Question: Explain the disease:
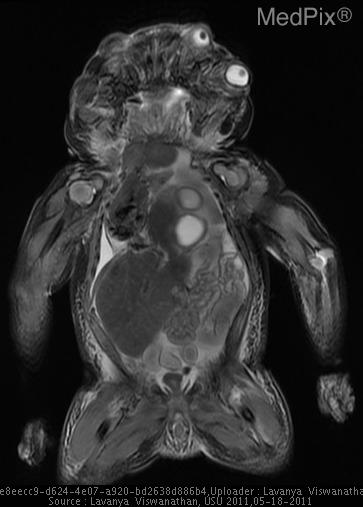
Answer: The disease is discussed as: Diprosopus is a rare form of conjoined twinning characterized by a single body, one unusual head and two faces or a spectrum of duplication of the   raniofacial structures.  This is seen in less than 1% of cases of conjoined twins.

Ectoderm forms skin and neural plate
Neural differentiation signal from mesoderm (notochord)
Neural plate folds outwards during wk 3 gestation creating the neural groove
By end of wk 4 the neuropores close off

If folds fail to close, neural tissue is exposed to amniotic fluid - leading to  necrosis and loss of tissue

Diprosopus Twins (conjoned) is a very rare condition.
Spinal cord and brain development are depended on a combination of many signal messengers and synchronized tissue migration

Once identified on fetal sonography, close monitoring is required.